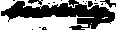
Signature of: carlos coolidge